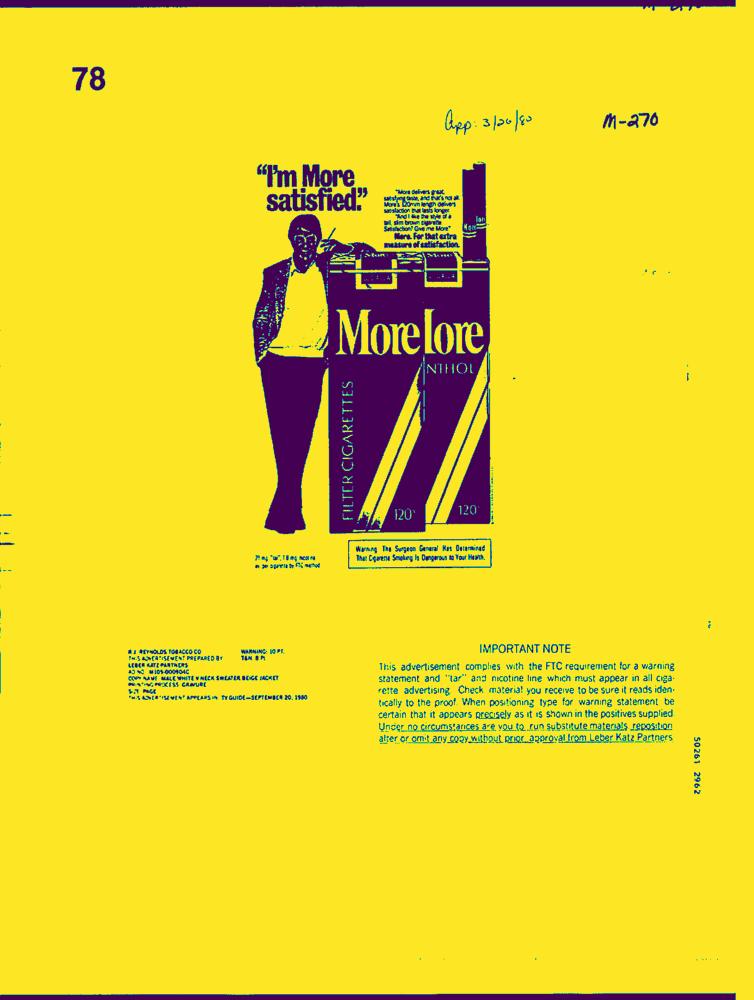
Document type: AD